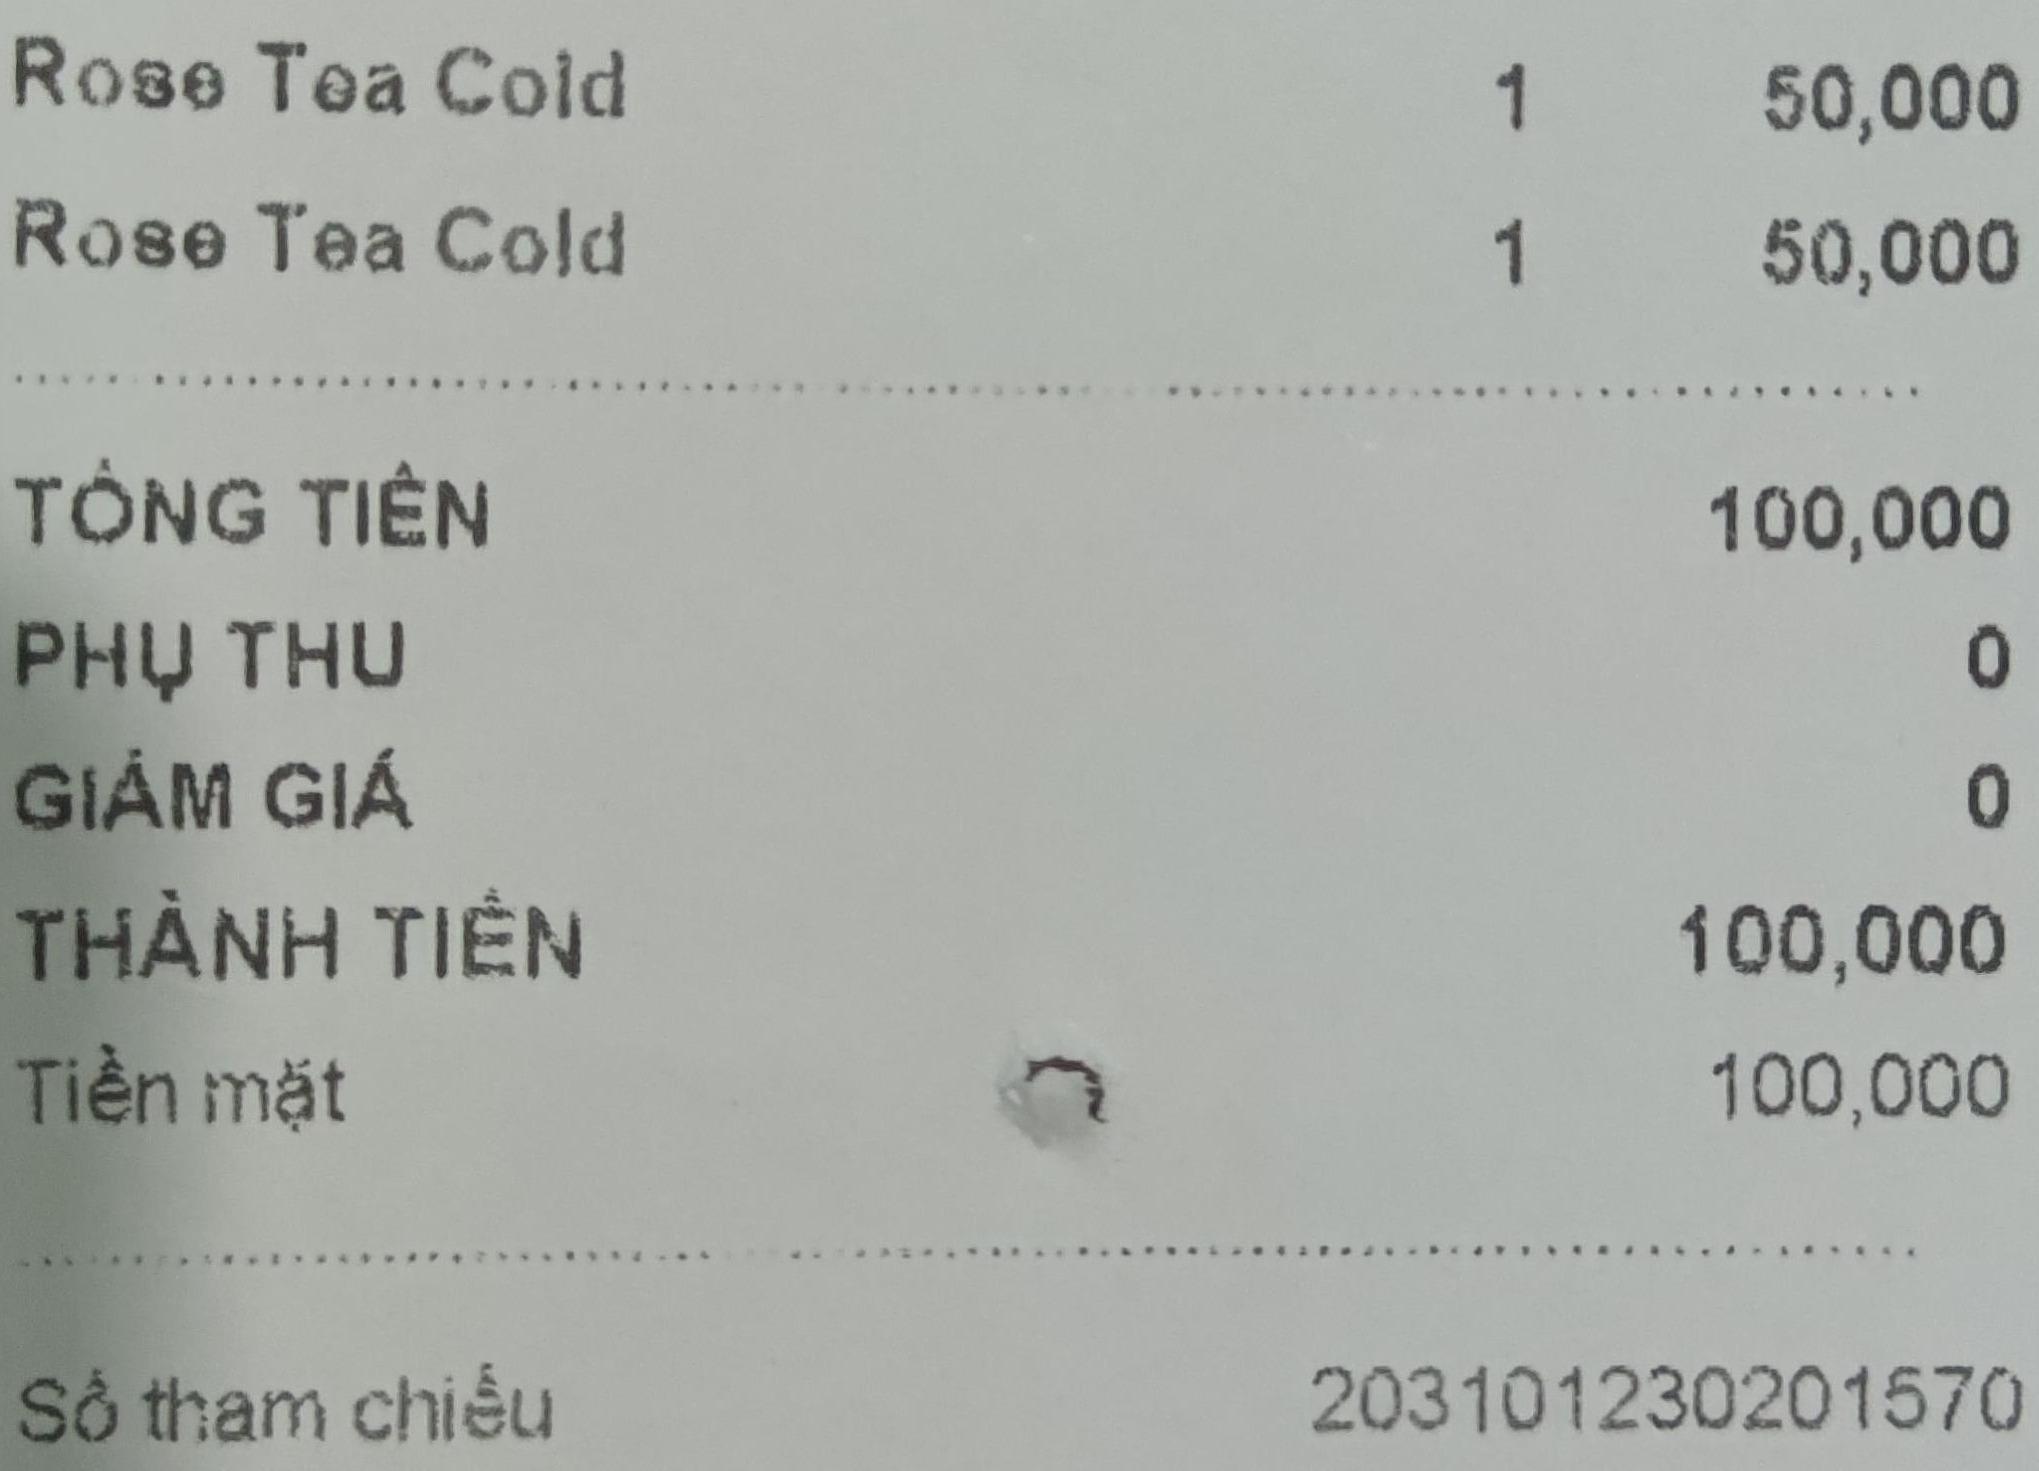
<table>
<tr>
<td>Rose Tea Cold</td>
<td>1</td>
<td>50,000</td>
</tr>
<tr>
<td>Rose Tea Cold</td>
<td>1</td>
<td>50,000</td>
</tr>
</table>

TỔNG TIỀN 100,000
PHỤ THU 0
GIẢM GIÁ 0
THÀNH TIỀN 100,000
Tiền mặt 100,000

Số tham chiếu 203101230201570